Question: What is the property identification or parcel number listed?
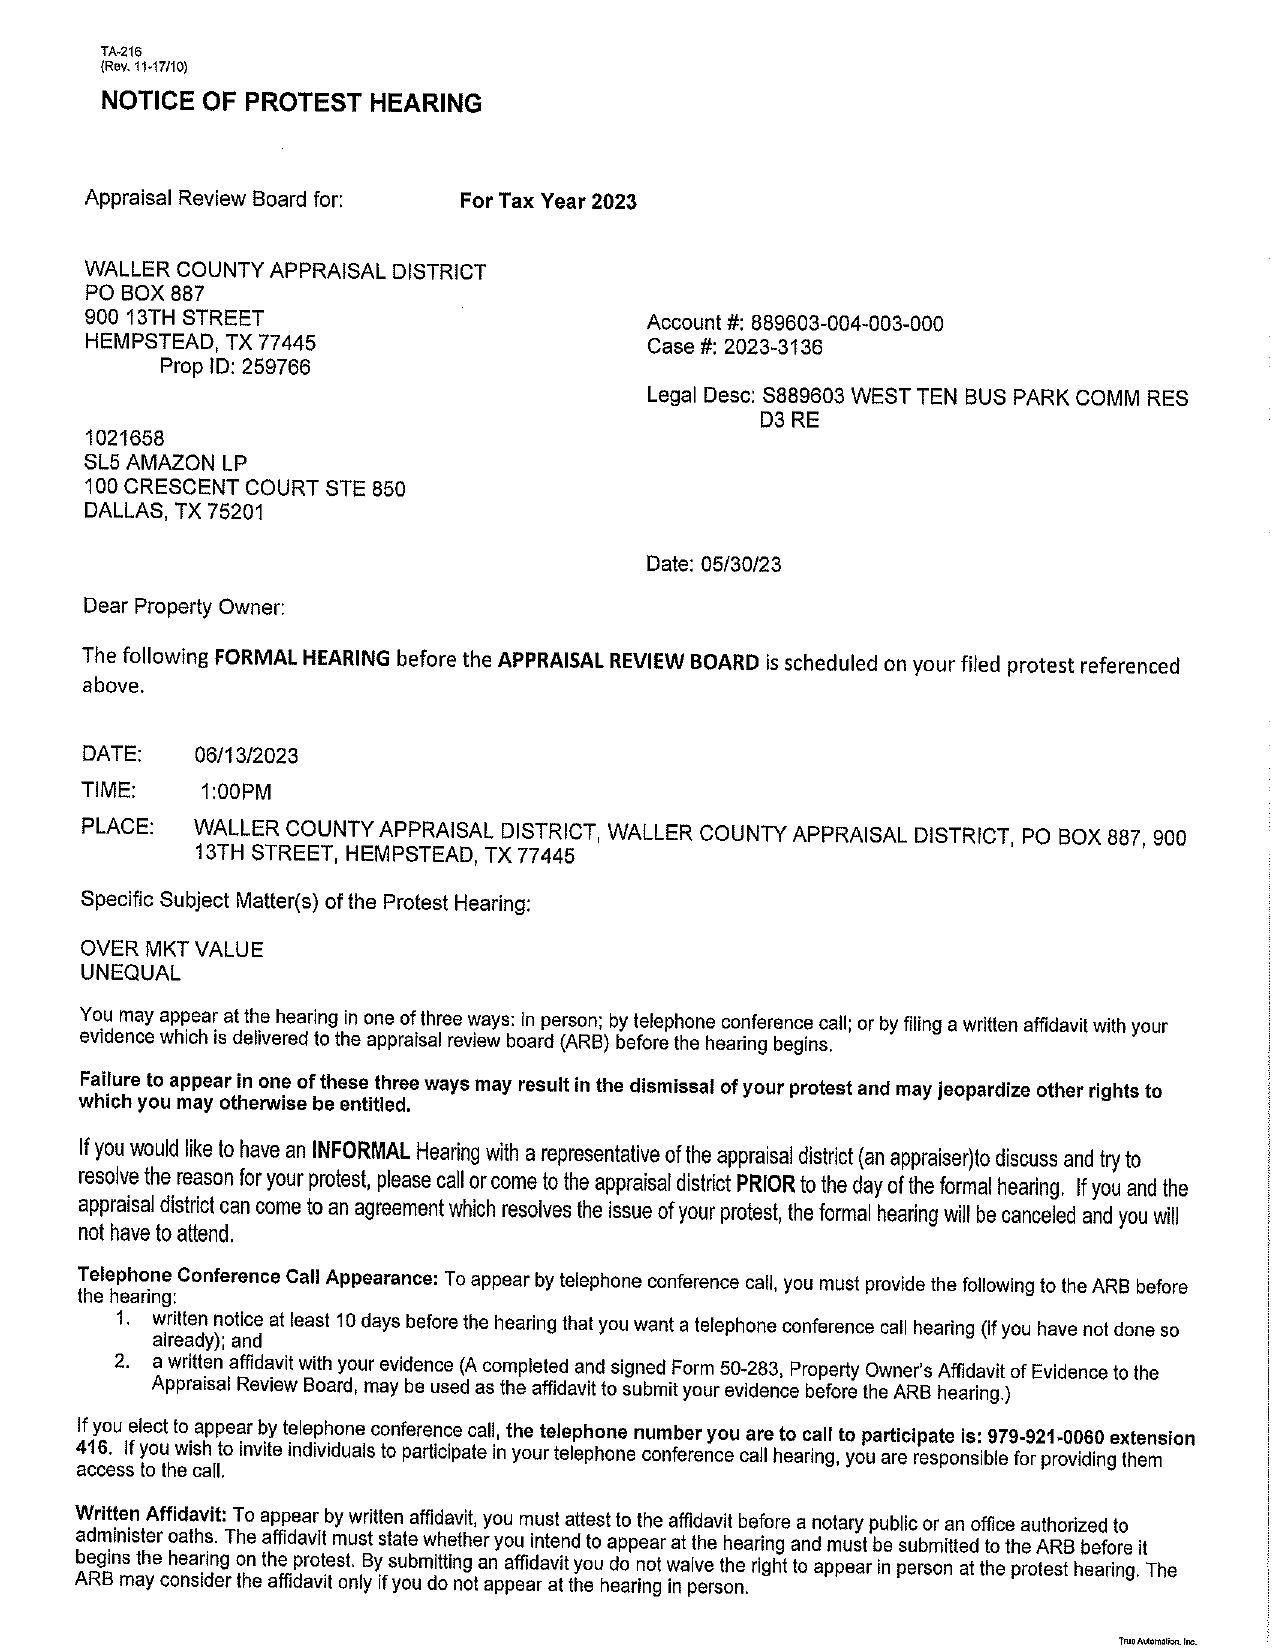
Answer: "2023-3136"